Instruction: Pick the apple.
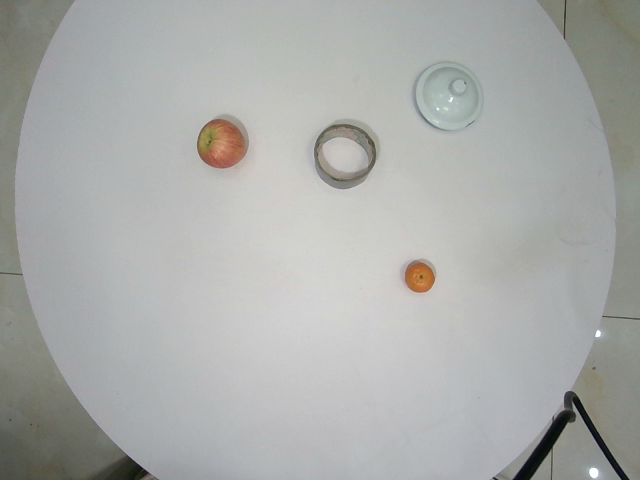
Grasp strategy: vertical